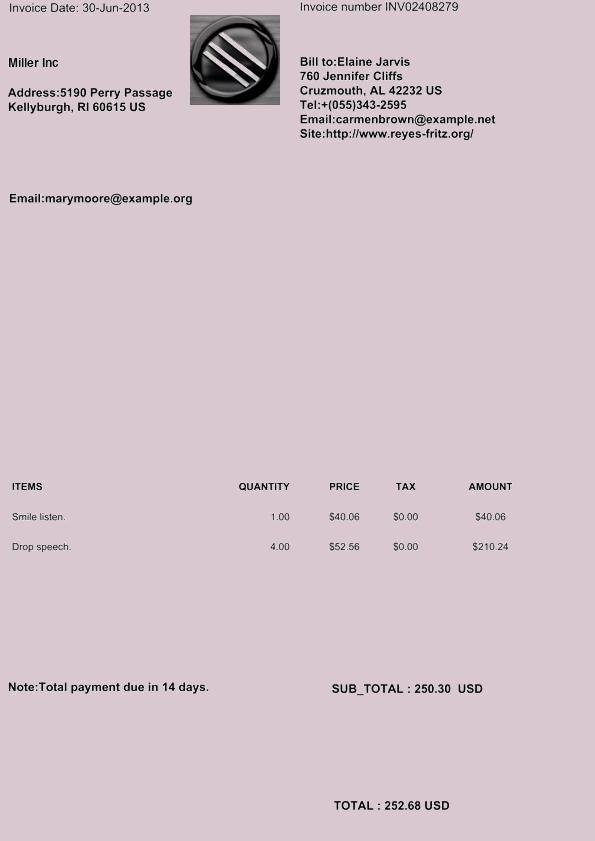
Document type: Invoice